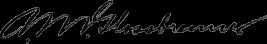
Signature of: alfred m glossbrenner